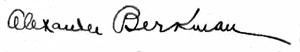
Signature of: alexander berkman